Question: Can you provide the account number mentioned in the document?
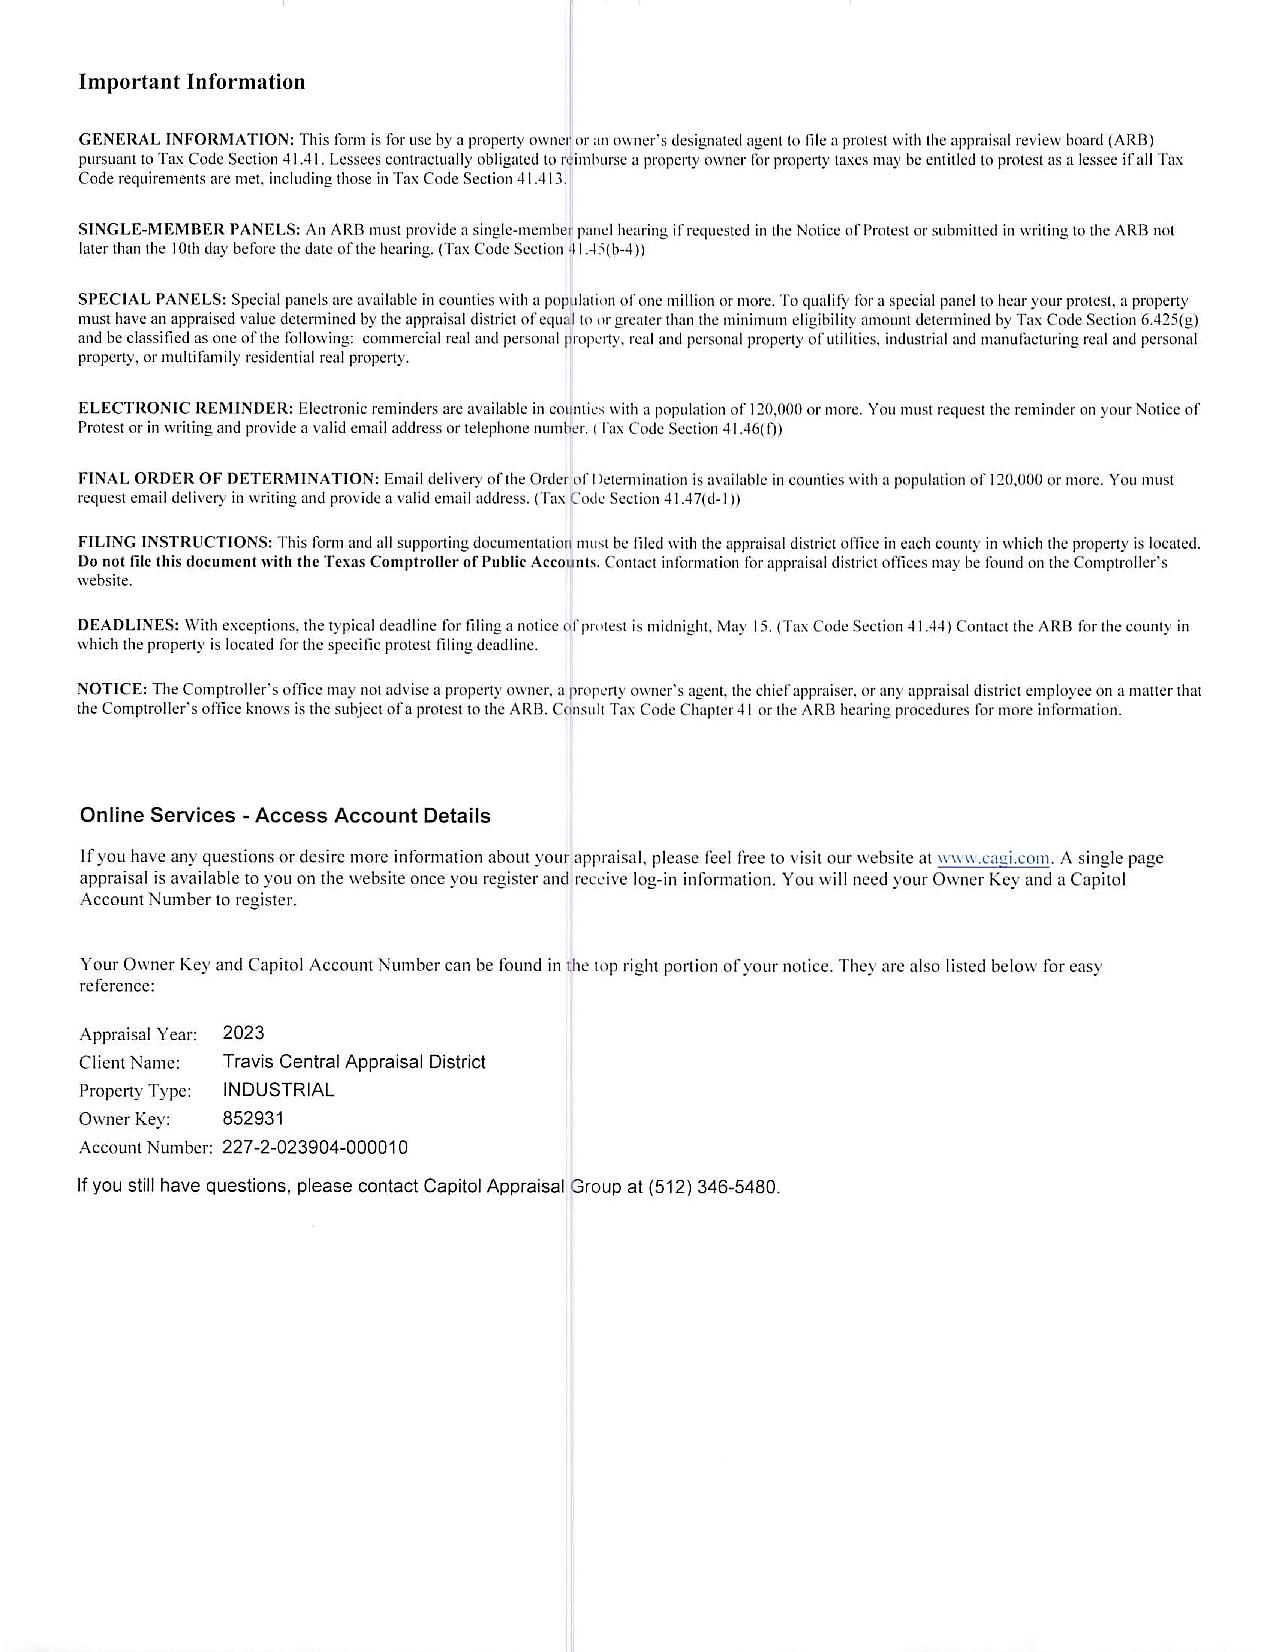
Answer: "227-2-023904-000010"